Question: Talk about the condition:
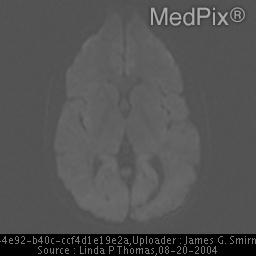
Answer: The disease is discussed as: Colloid  cysts  are  uncommon  benign cysts of the anterior superior third ventricle, which are thought to arise  from  embryologic tissues  of  the  paraphysis, ependyma, or choroid plexus.  These lesions typically present in young adults in the  2nd to 5th   decade   with   complaints  referable  to  acute  or  chronic hydrocephalus.  Other symptoms include ataxia, memory disturbances, and gait disorders.    The  cyst  contents  include  secretory  and breakdown  products  of the epithelial lining tissue, including hemorrhage, lipid (cholesterol), hemosiderin, and CSF.

On  T1-weighted MR images, these cysts vary widely from hypo- to hyperintense in comparison to normal brain.  Although they may be bright on T2-weighted images, moderate  to  marked hypointensity  is  common and has been attributed to a very  short  T1  relaxation  time  or  to  magnetic susceptibility effect from paramagnetic substances in the cyst.  On noncontrast  MR,  these lesions occasionally are indistinguishable by intensity from neoplasia; however, the absence  of  enhancement, classic location,  and  relative hypointensity  on  T2-weighted studies should suggest this diagnosis.  Treatment is variable, including  ventricular  shunting alone, stereotactic cyst drainage, or surgical resection.

On  noncontrast CT, colloid cysts are solitary, round to oval, usually hyperdense masses at the foramen of Monro  with  associated enlargement  of  one or both lateral ventricles (Film .3).  Minimal or absent contrast enhancement is typical.  Moderate  enhancement with  contrast  suggests  a  different  etiology,  such  as glioma, craniopharyngioma, choroid plexus papilloma,  or  remotely  meningioma.    Other  cystic  masses  such as arachnoid or ependymal cysts will mimic CSF in density and intensity.